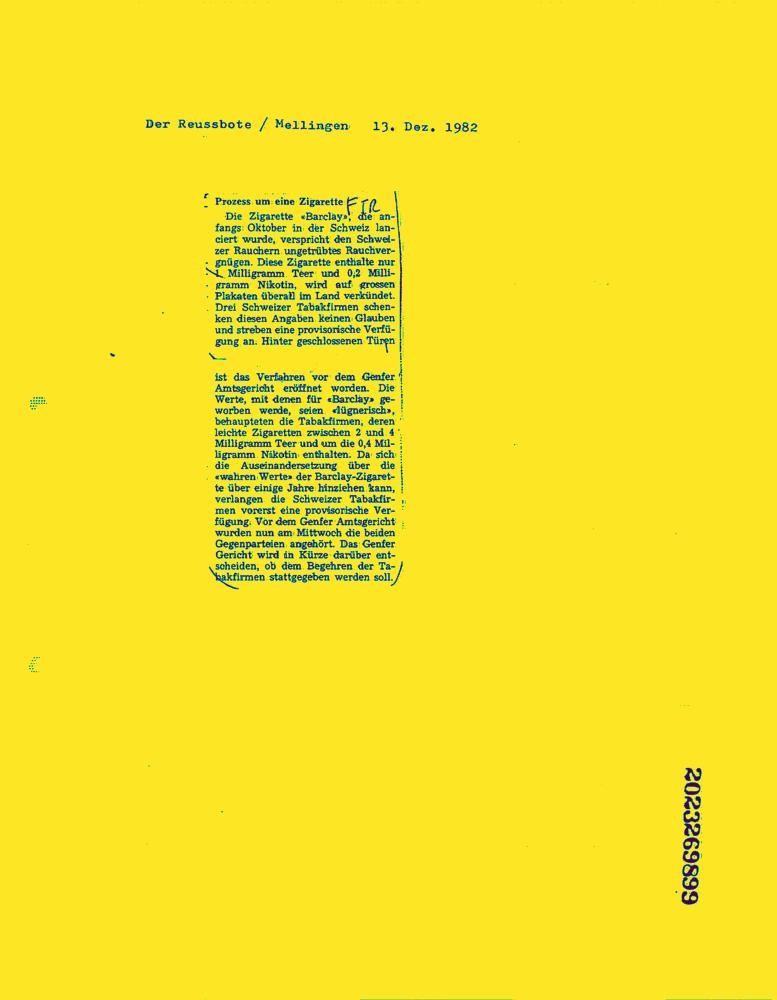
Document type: News-Article